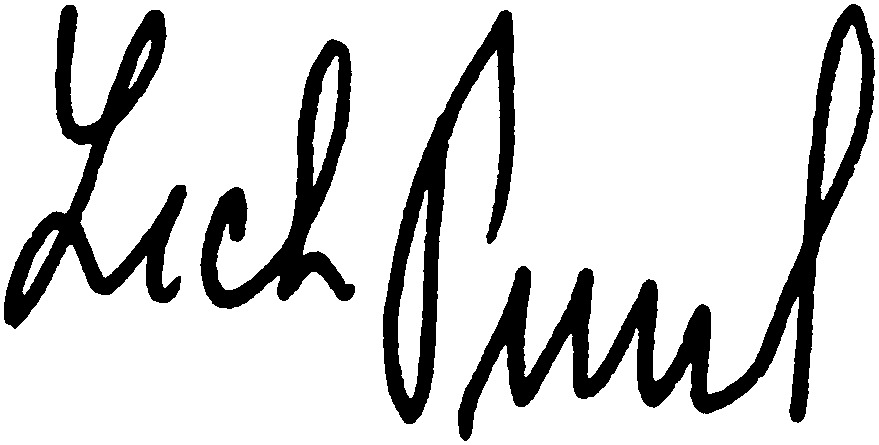
Signature of: lech przeczek